Question: What is the appraised value of the property as recorded in the document?
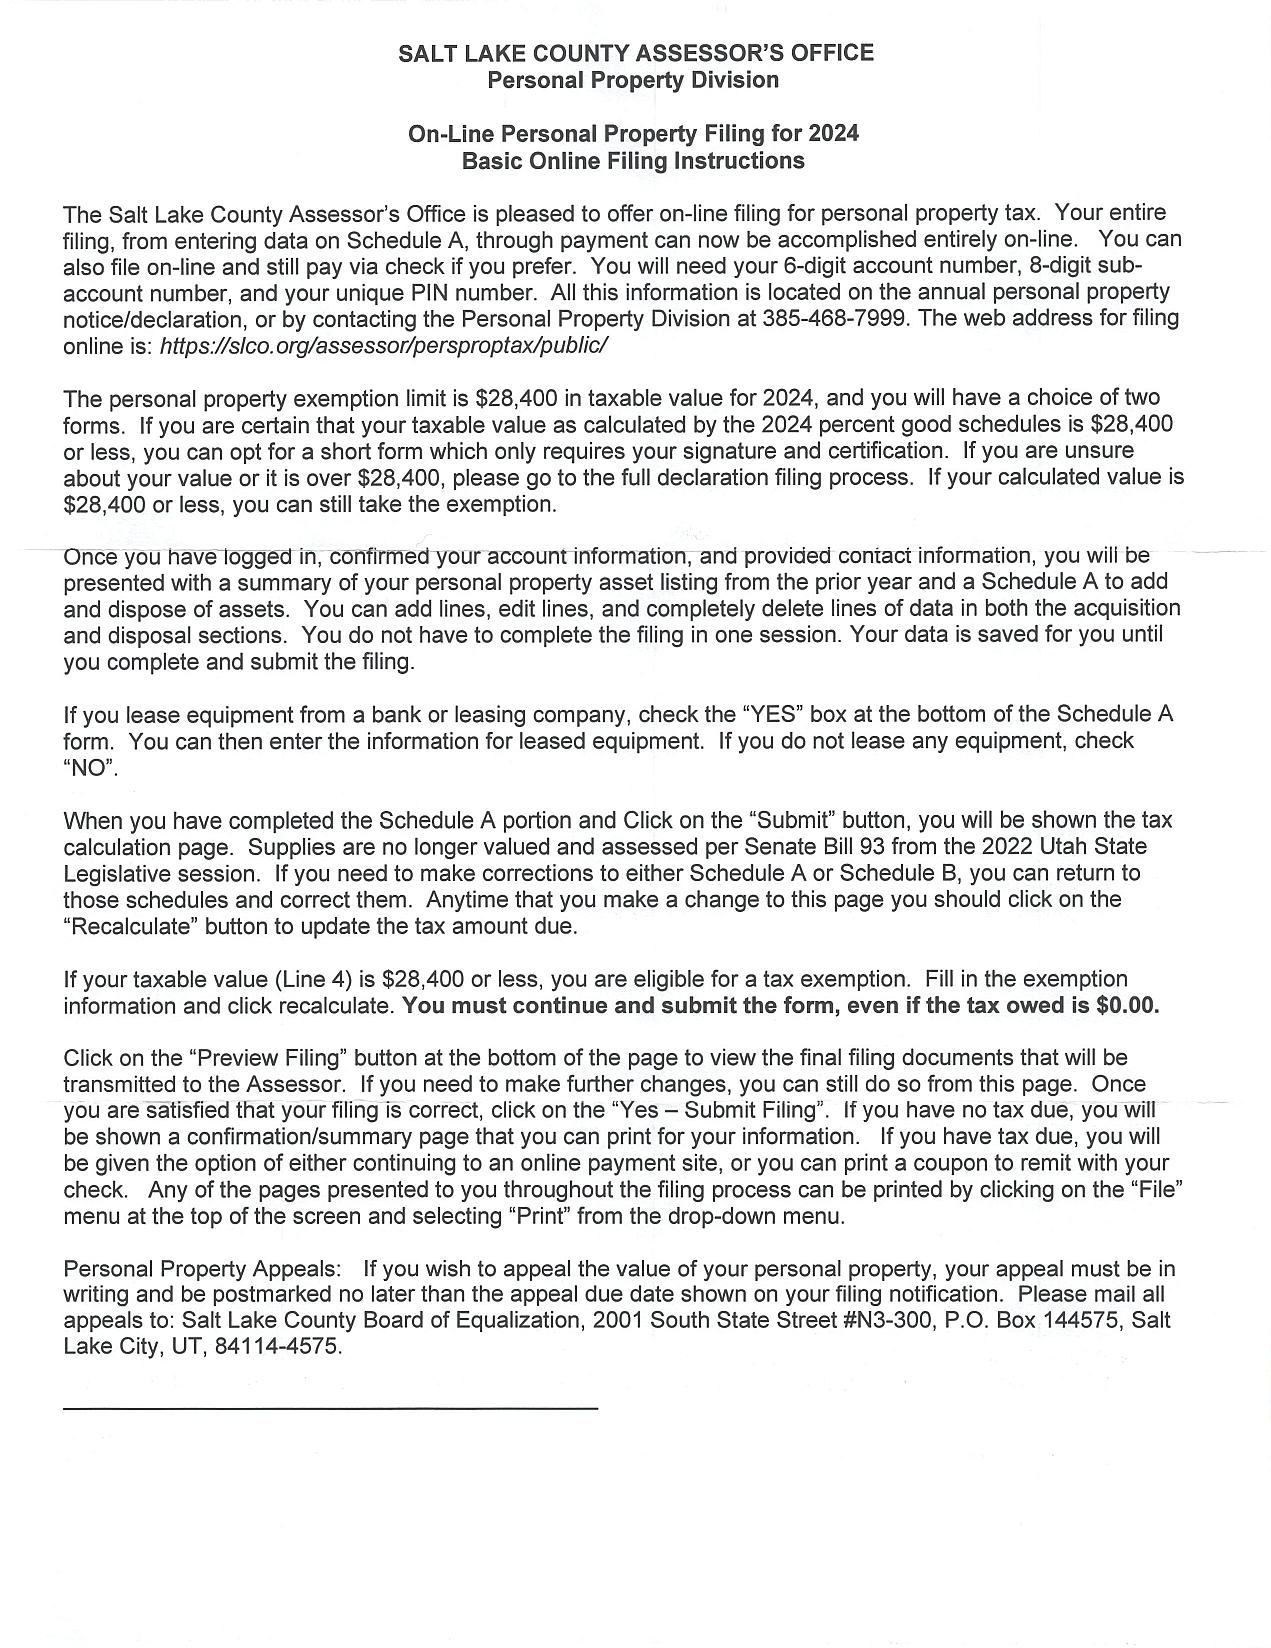
Answer: "$28,400 "